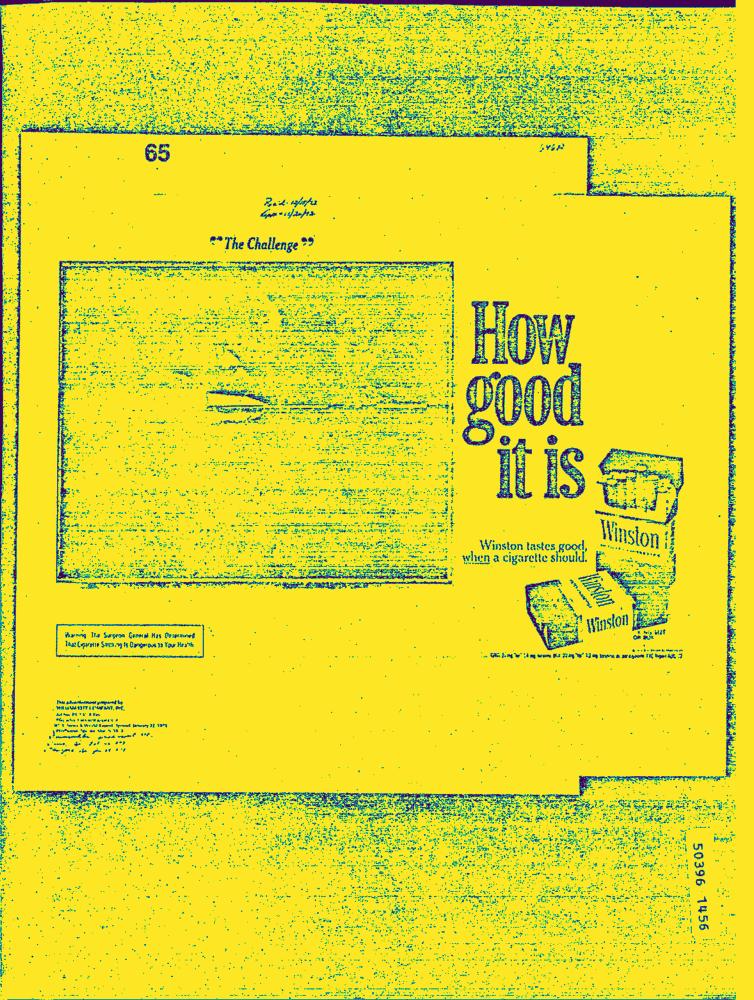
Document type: AD